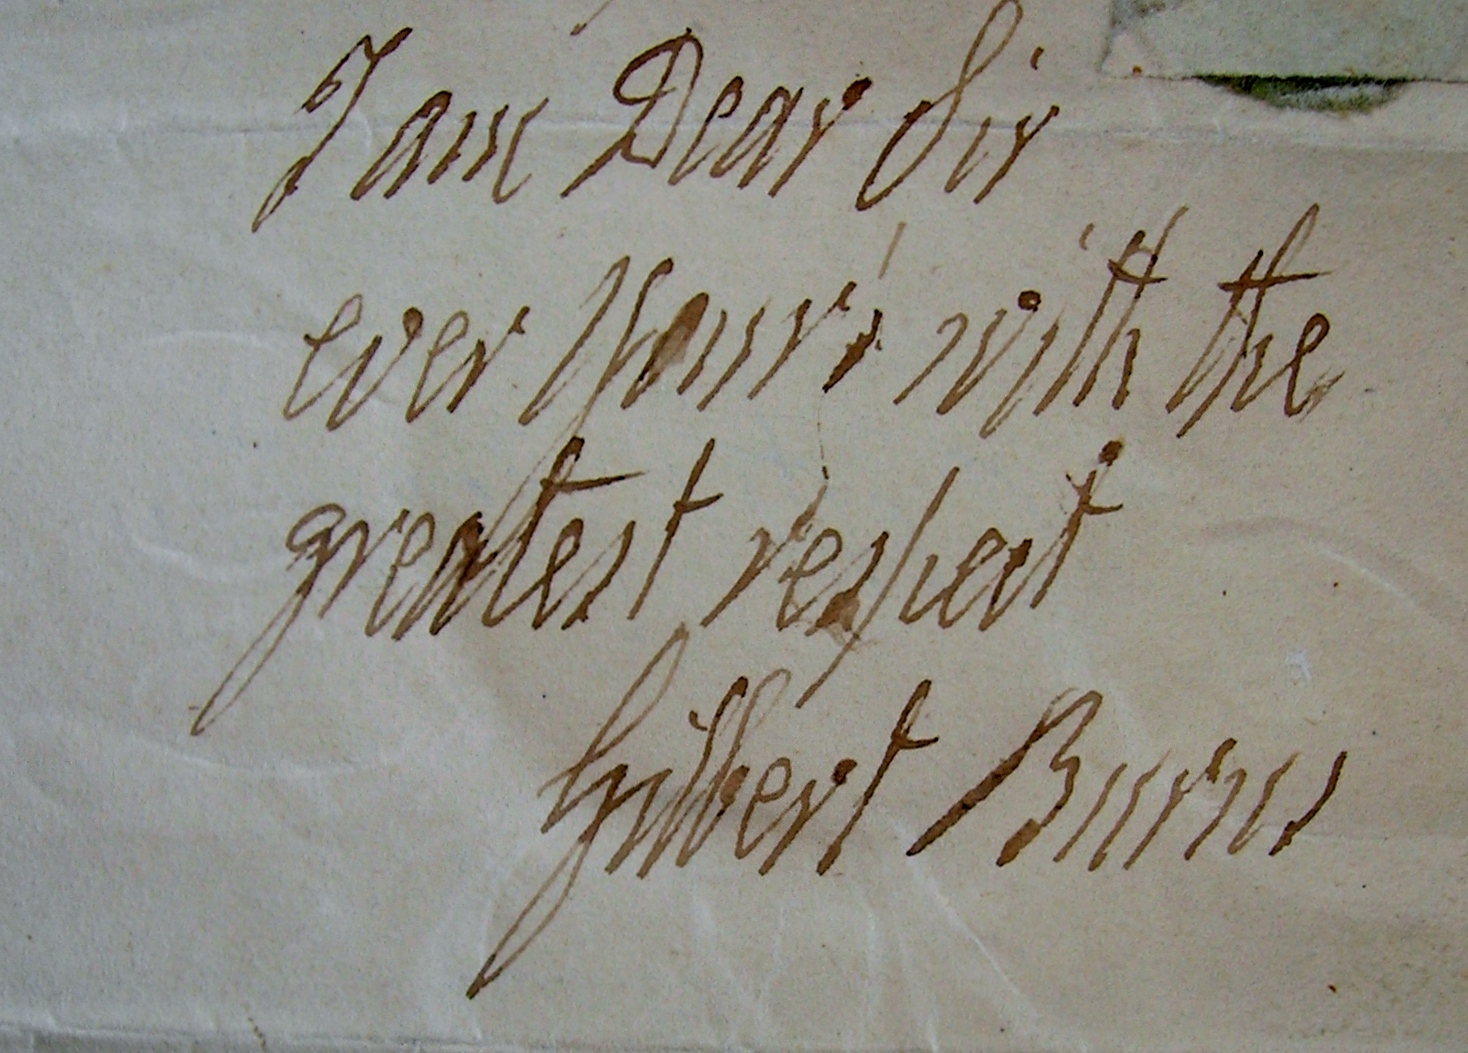
Signature of: gilbert burns